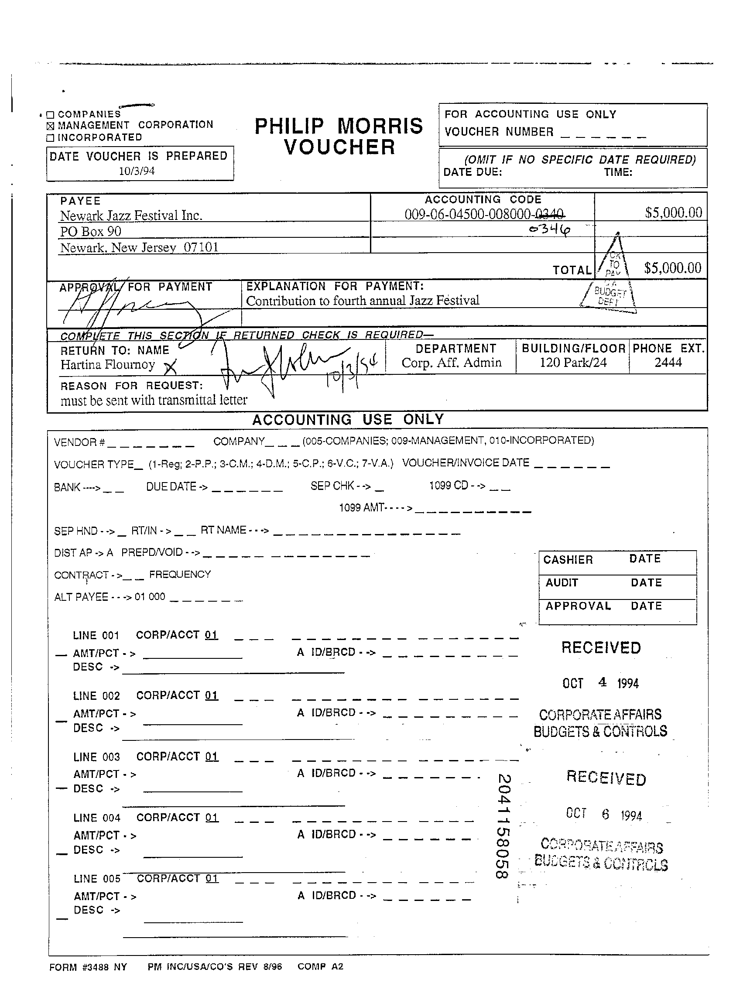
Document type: Invoice